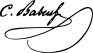
Signature of: françois noël babeuf